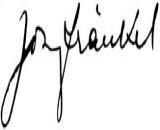
Signature of: josef fraenkel